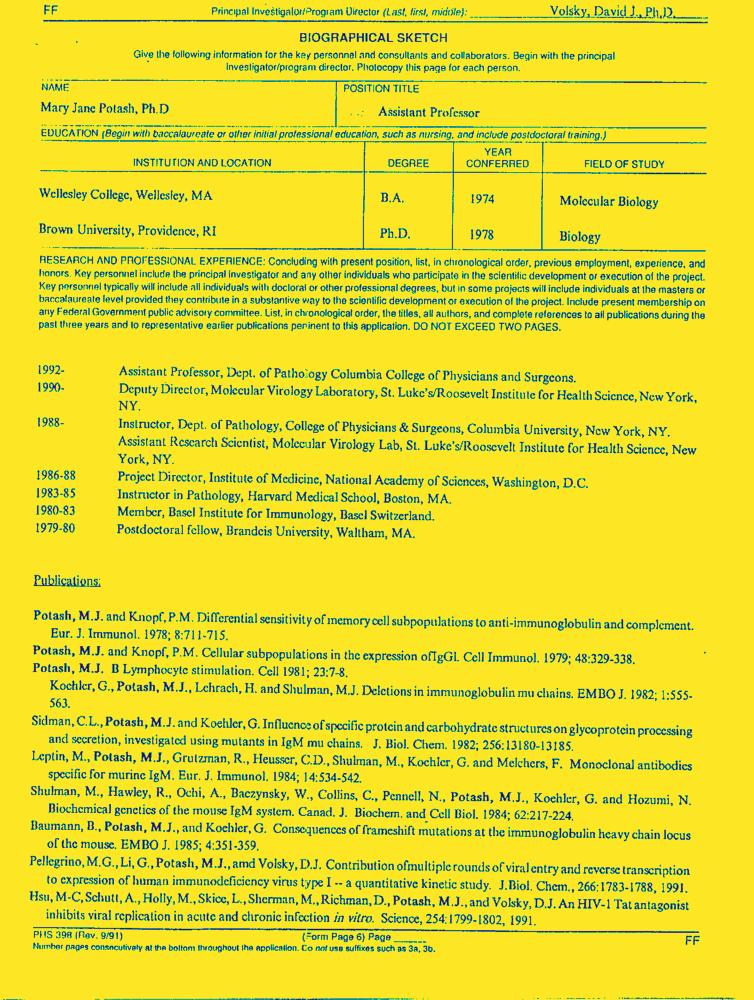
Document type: Resume-Doc